Question: What is the property identification or parcel number listed?
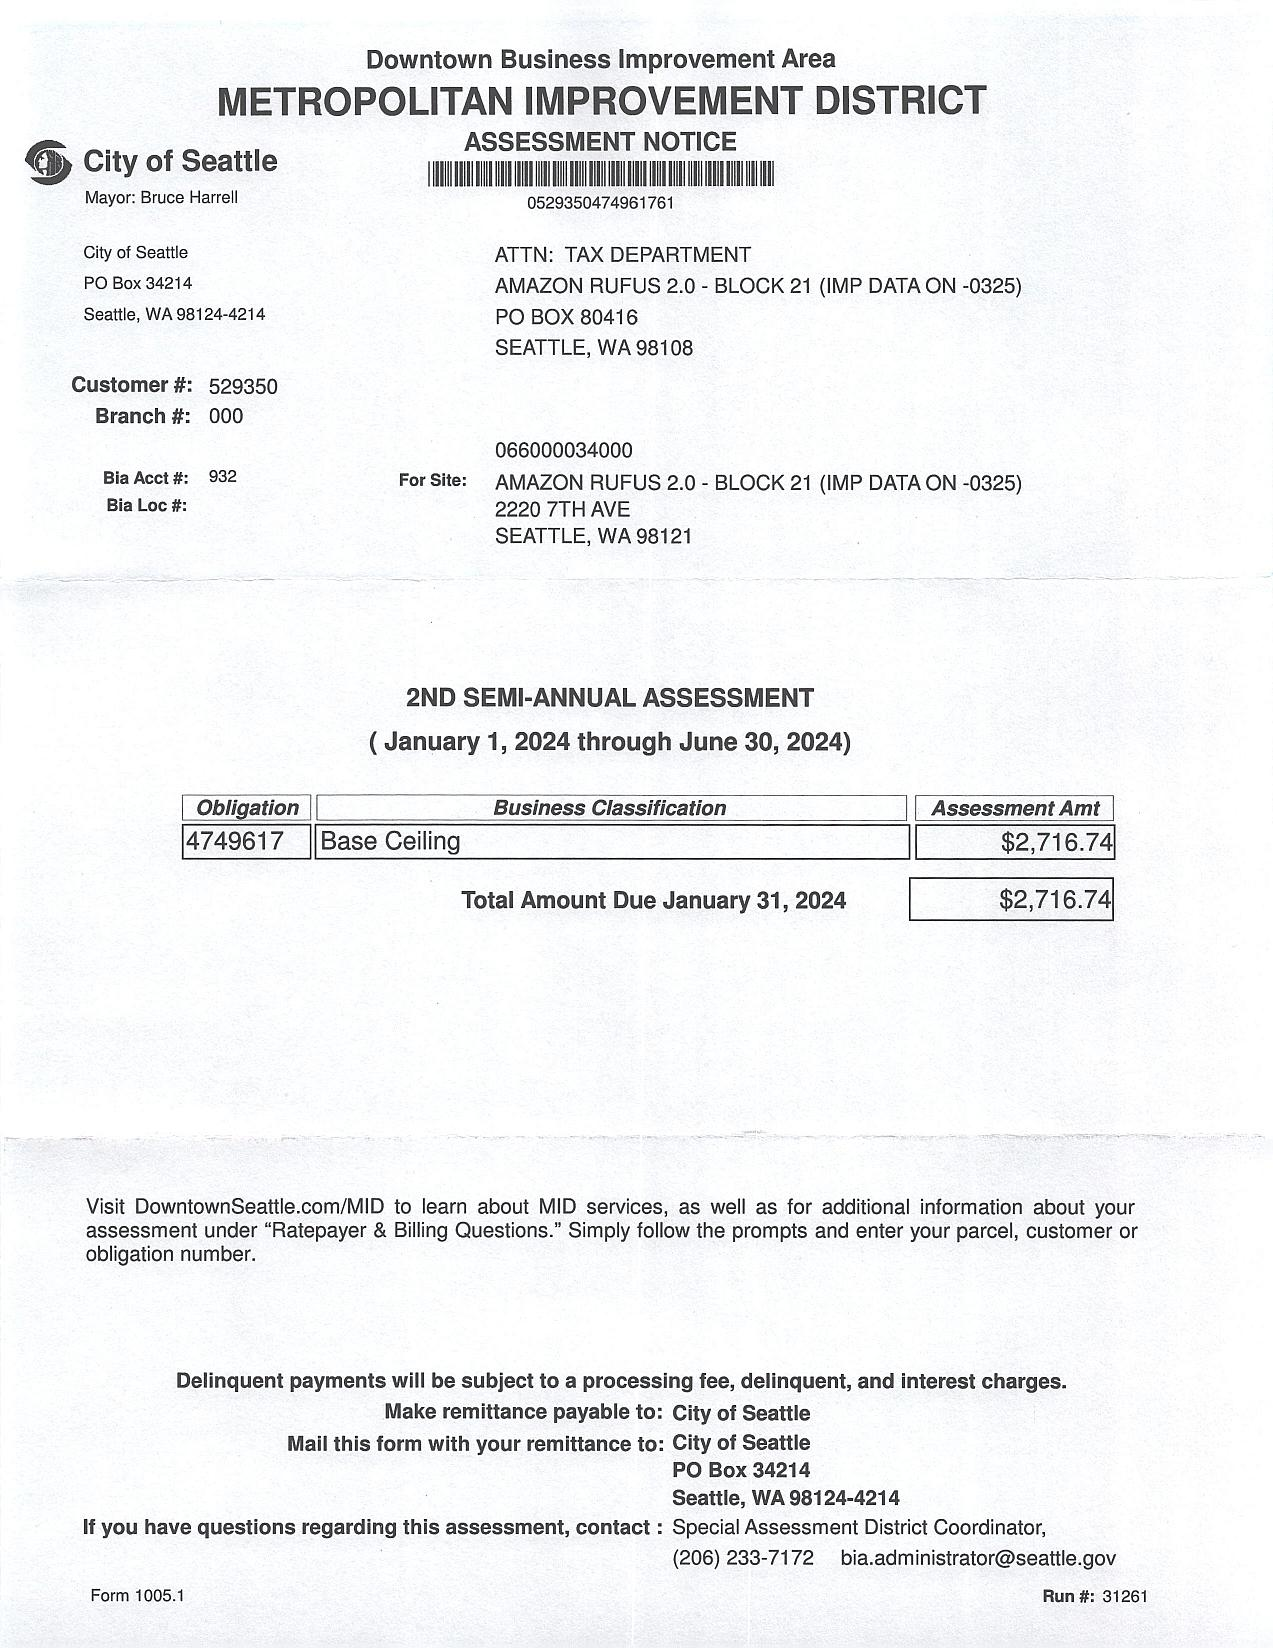
Answer: "066000034000"